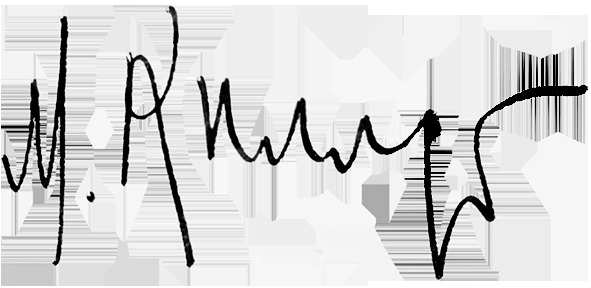
Signature of: q44055117